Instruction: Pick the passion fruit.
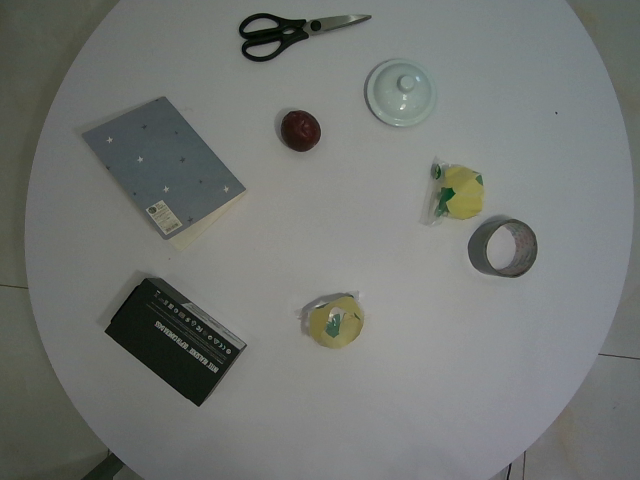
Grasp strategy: vertical